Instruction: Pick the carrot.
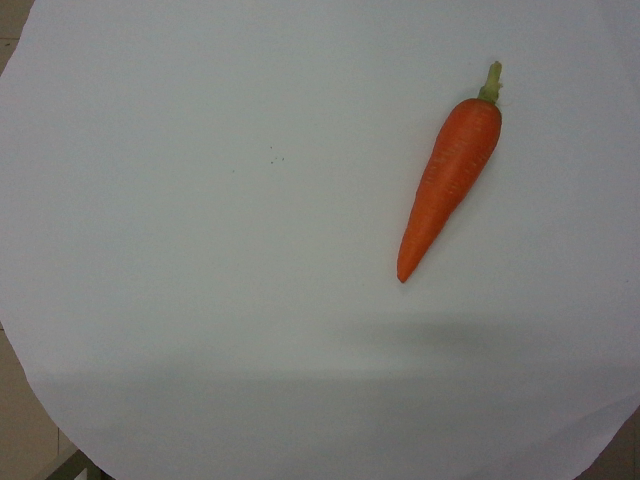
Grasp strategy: vertical